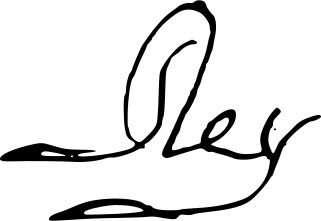
Signature of: pedro ii of portugal